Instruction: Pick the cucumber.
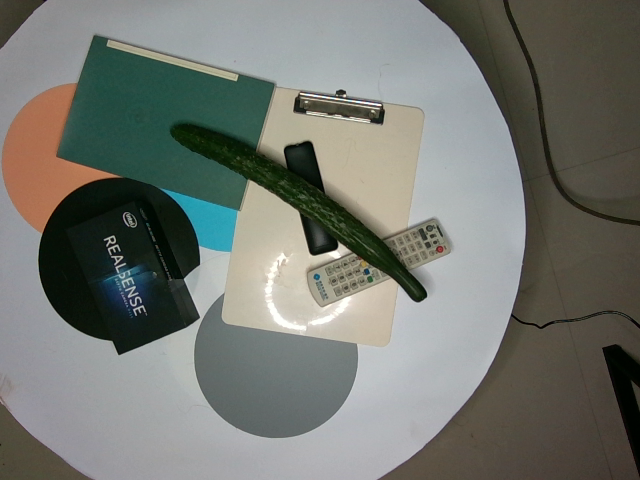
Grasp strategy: vertical